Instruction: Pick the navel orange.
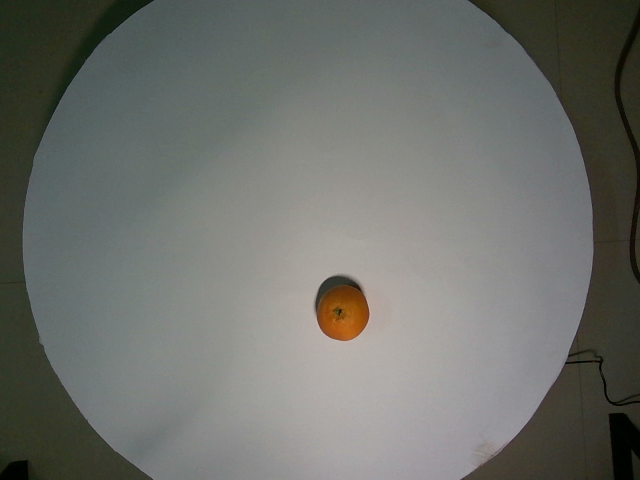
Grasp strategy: vertical